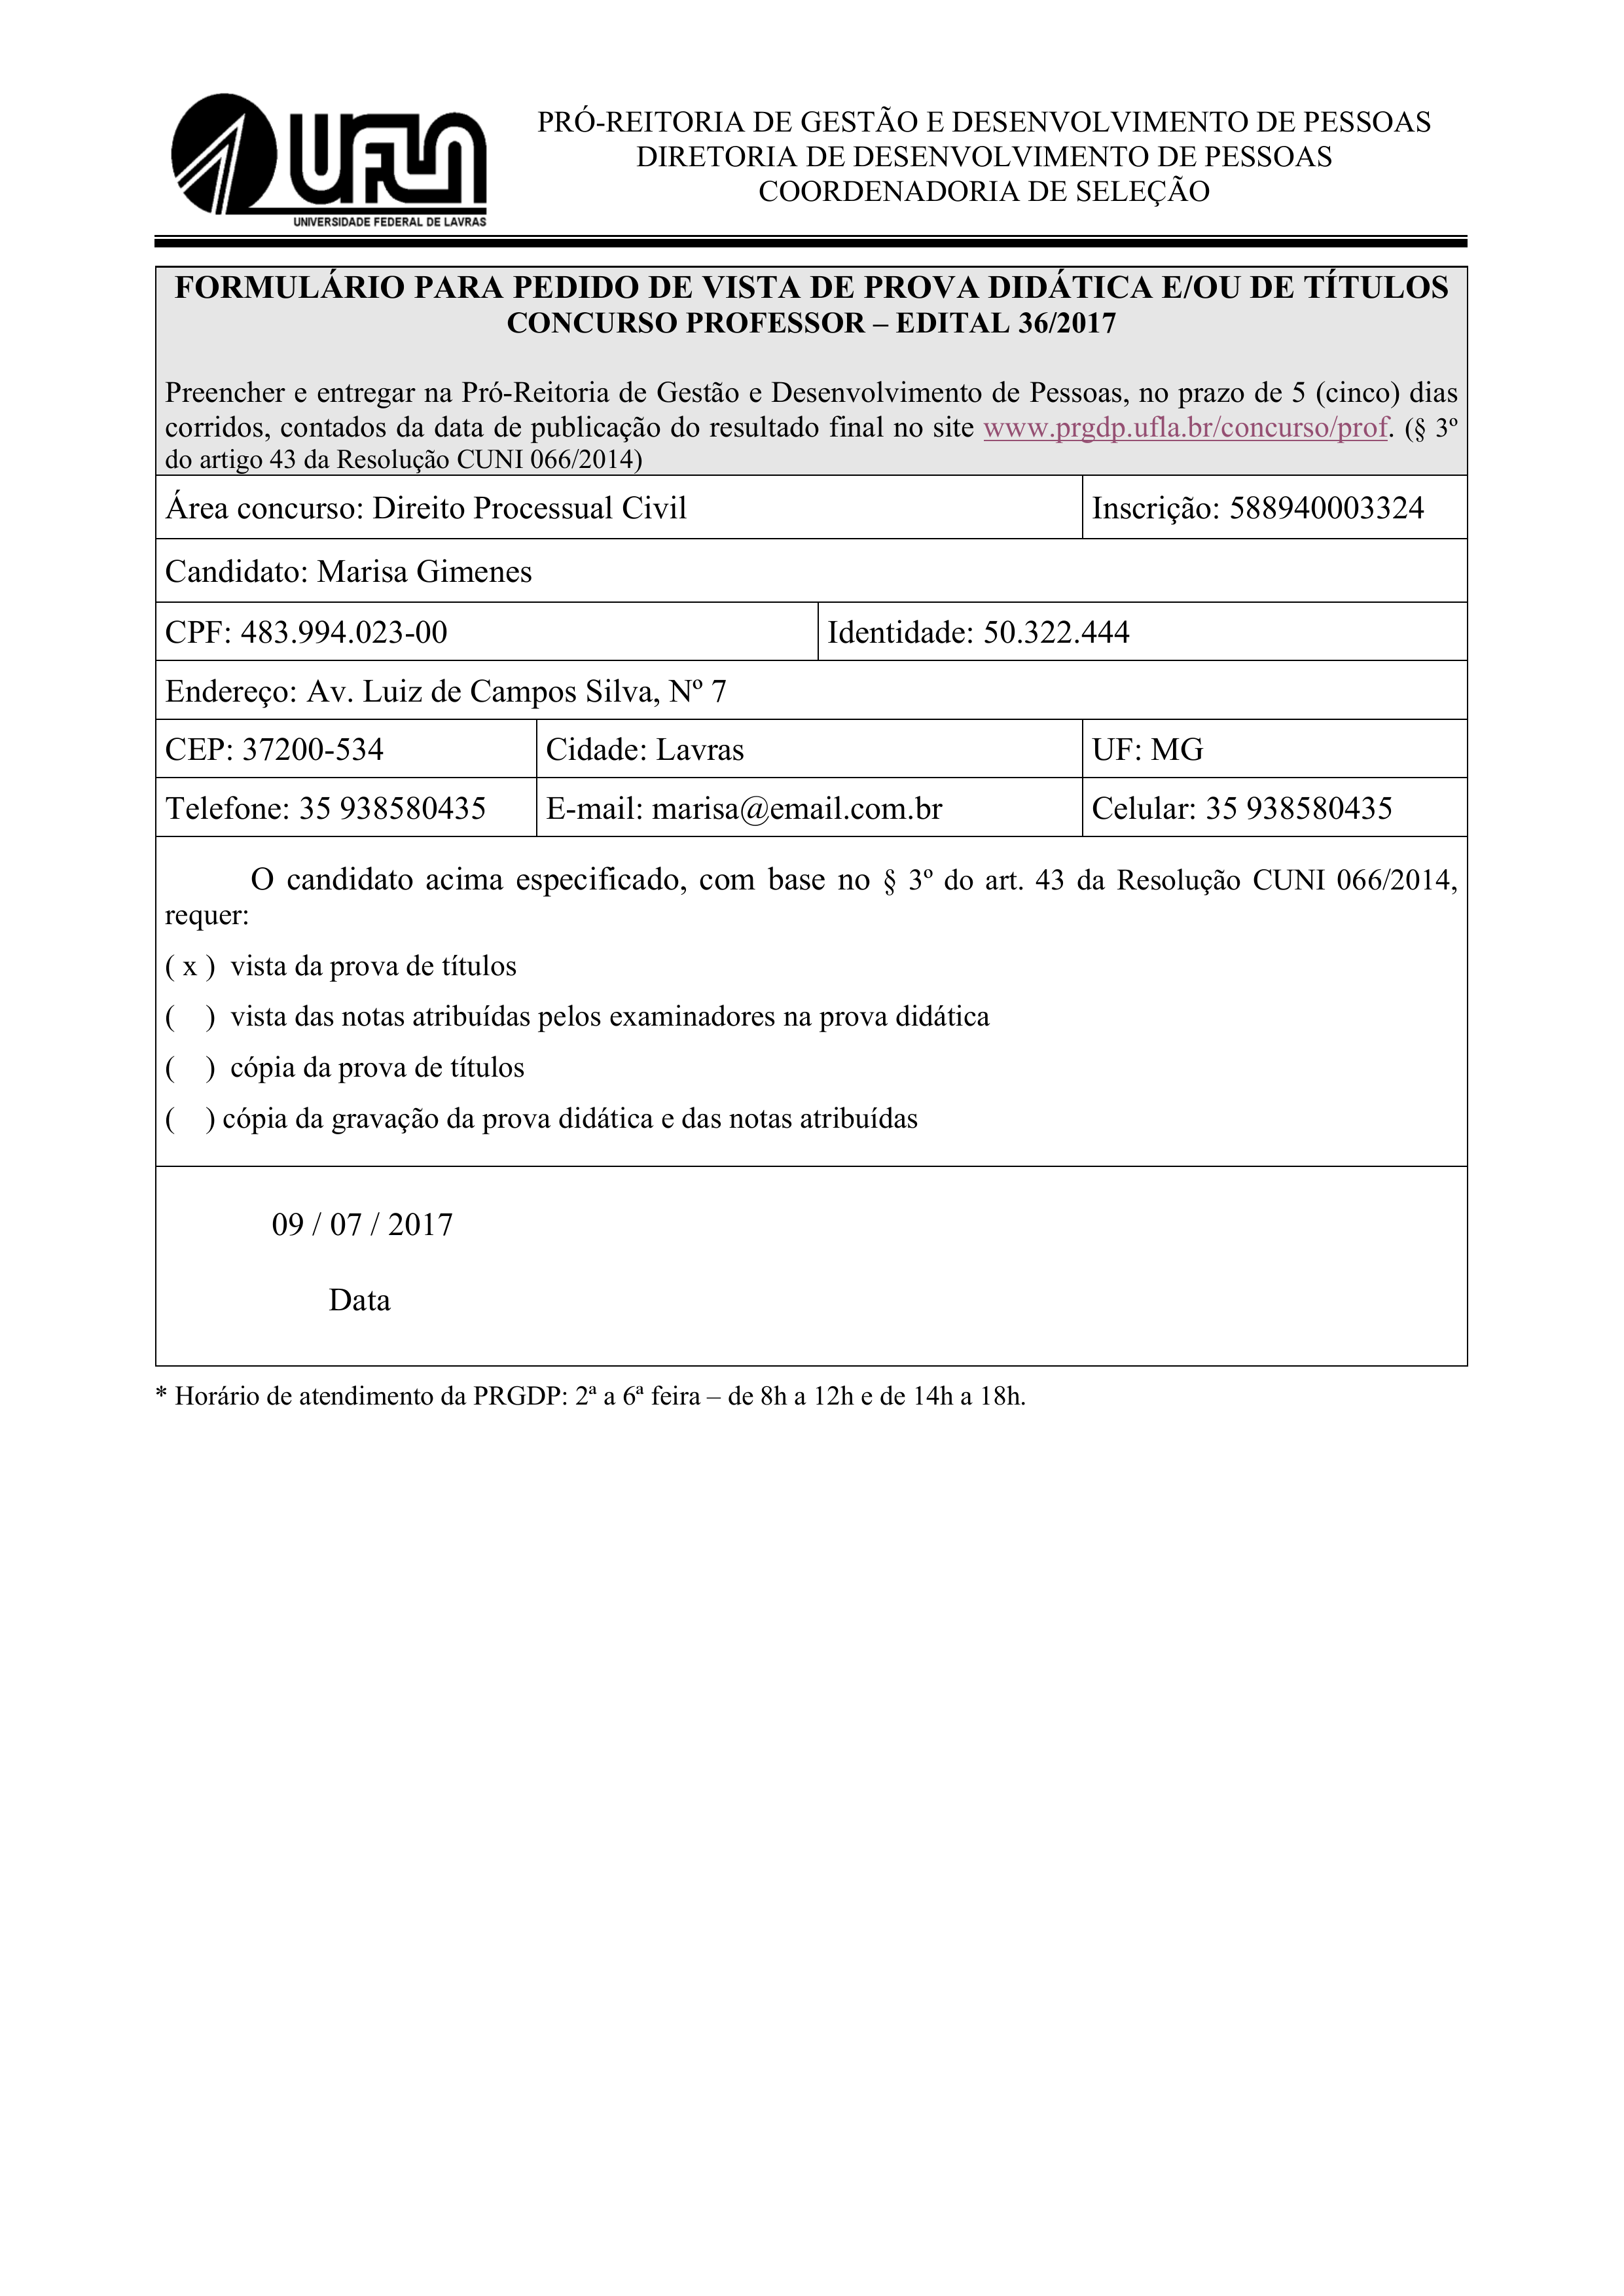
PRÓ-REITORIA DE GESTÃO E DESENVOLVIMENTO DE PESSOAS
UFLA
DIRETORIA DE DESENVOLVIMENTO DE PESSOAS
COORDENADORIA DE SELEÇÃO
UNIVERSIDADE FEDERAL DE LAVRAS
FORMULARIO PARA PEDIDO DE VISTA DE PROVA DIDÁTICA E/OU DE TITULOS CONCURSO PROFESSOR - EDITAL 36/2017
Preencher e entregar na Pró-Reitoria de Gestão e Desenvolvimento de Pessoas, no prazo de 5 (cinco) dias corridos, contados da data de publicação do resultado final no site www.prgdp.ufla.br/concurso/prof. (§ 3° do artigo 43 da Resolucio CUNI 066/2014)
Área concurso:
Direito Processual Civil
Inscrição:
588940003324
Candidato:
Marisa Gimenes
CPF:
483.994.023-00
Identidade:
50.322.444
Endereço:
Av. Luiz de Campos Silva, Nº 7
CEP:
37200-534
Cidade:
Lavras
UF:
MG
Telefone:
35 938580435
E-mail:
marisa@email.com.br
Celular:
35 938580435
O candidato acima especificado, com base no § 3º do art. 43 da Resolução CUNI 066/2014, requer:
vista da prova de titulos
(x)
() vista das notas atribuídas pelos examinadores na prova didática
() cópiada prova de títulos
() copia da gravação da prova didática e das notas atribuidas
Data
09/07/2017
* Horário de atendimento da PRGDP: 2º a 6º feira — de 8h a 12h e de 14h a 18h.